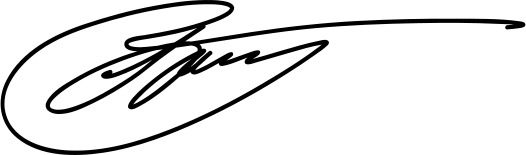
Signature of: leon panetta